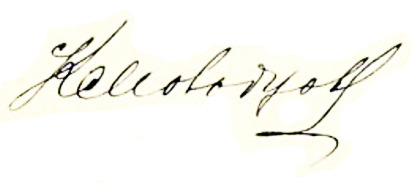
Signature of: konstantin molodtsov